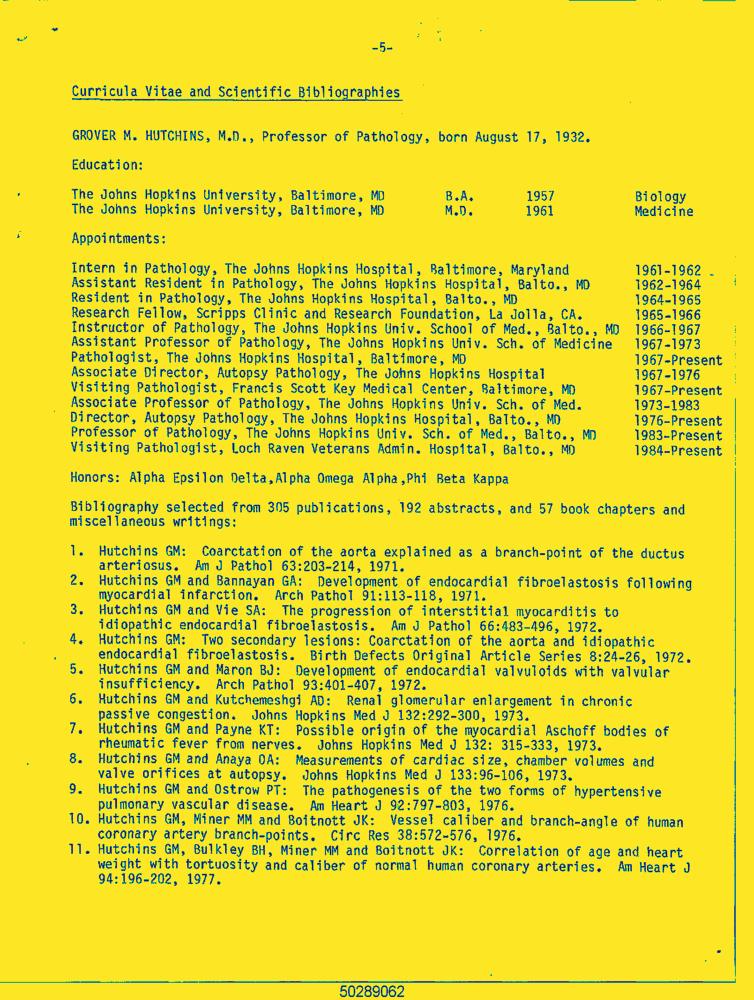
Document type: Resume-Doc